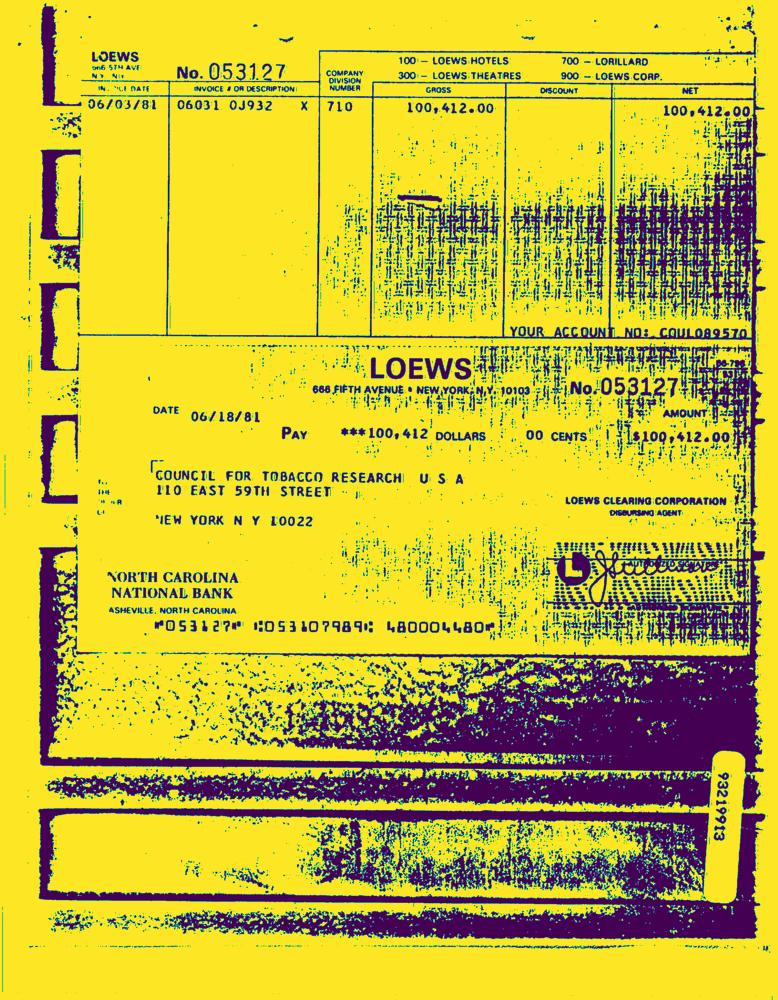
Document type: Invoice-Doc